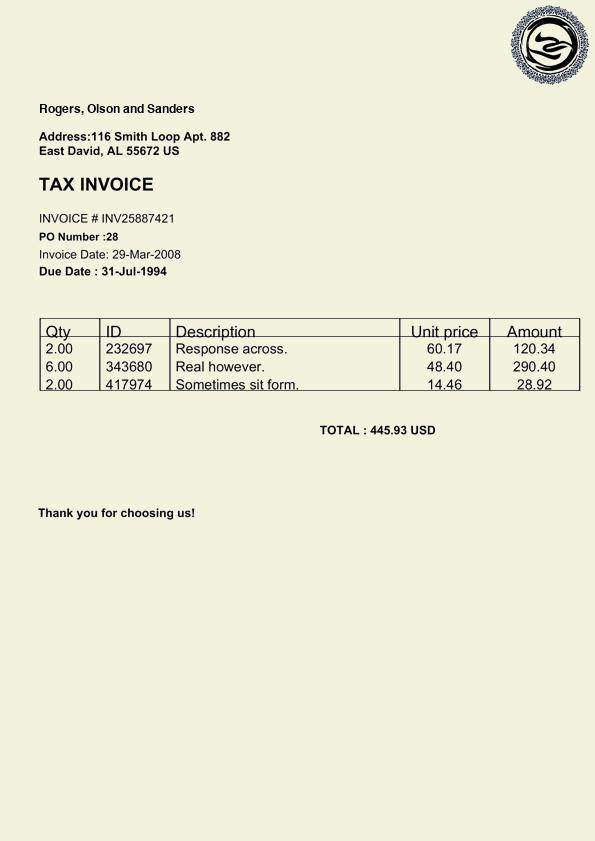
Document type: Invoice